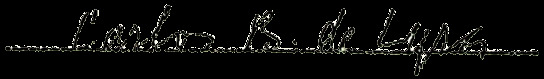
Signature of: carlos benjamin de lyra